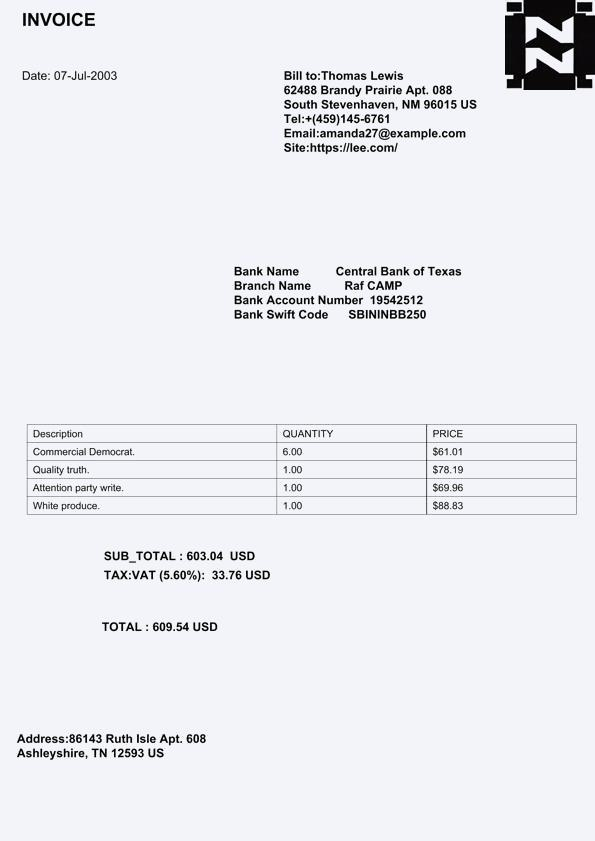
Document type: Invoice